Question: How is the history relevant to the case?
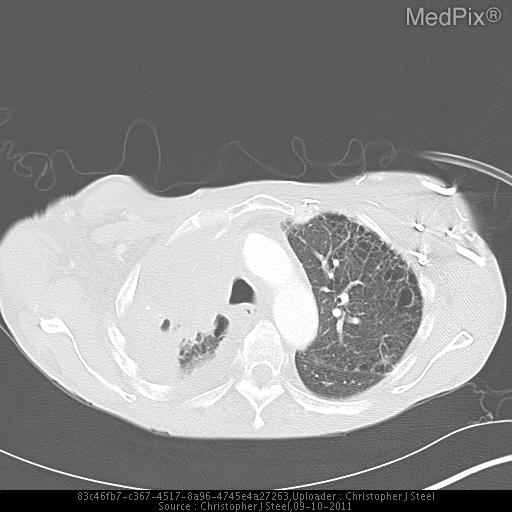
Answer: The patient's history of 59 year-old woman presents with facial swelling and discomfort in her breasts.  These symptoms are worse in the morning, and are exacerbated when lying flat. The patient also endorses worsening orthopnea. is key in understanding the case.